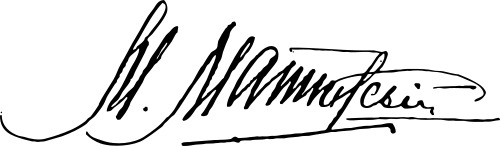
Signature of: mikhail matkovsky